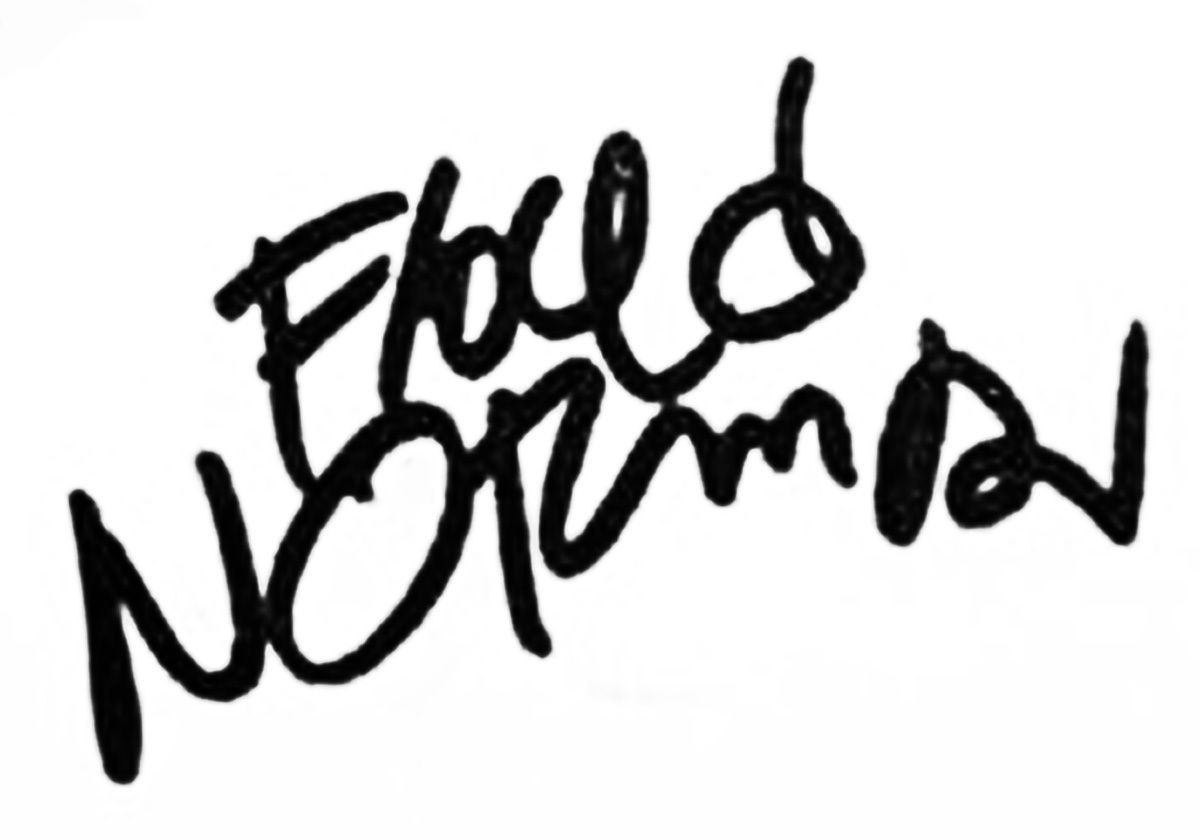
Signature of: floyd norman